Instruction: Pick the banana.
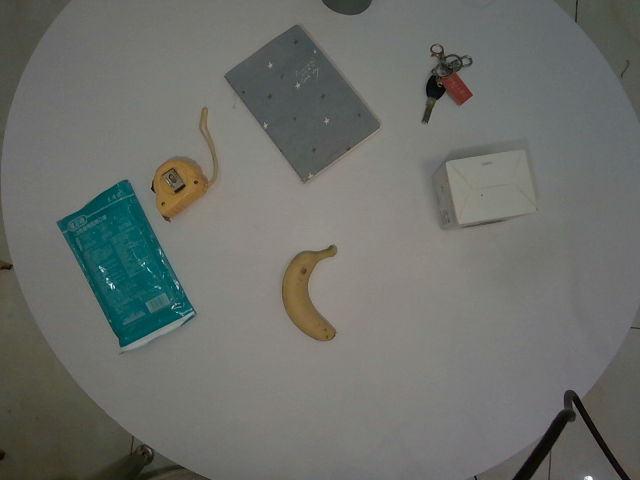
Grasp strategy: vertical